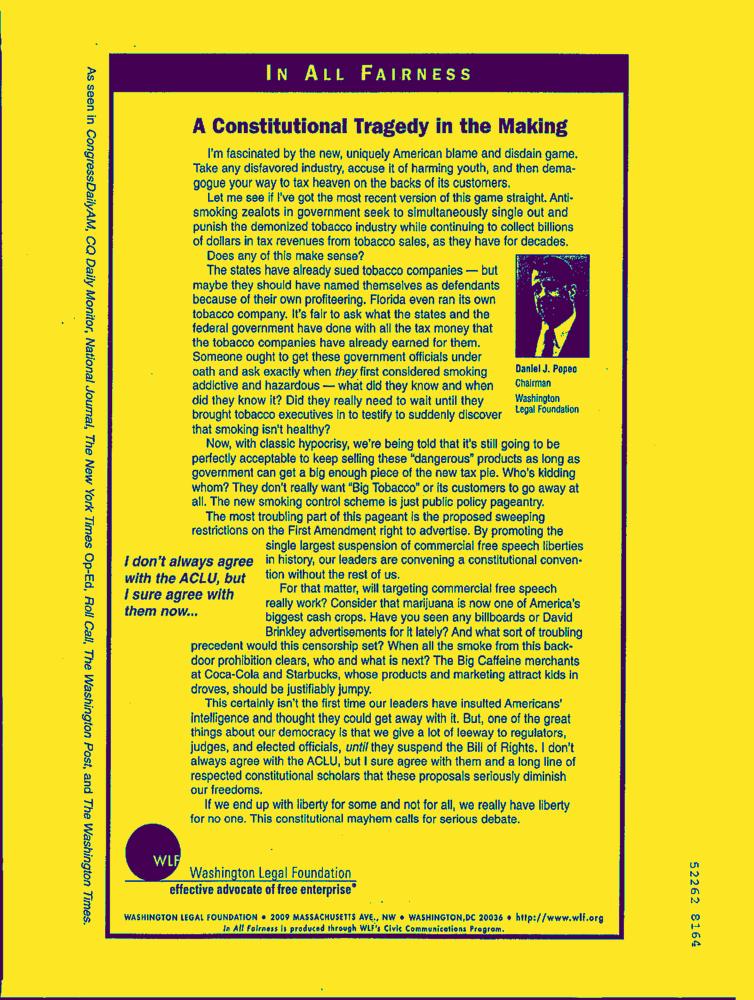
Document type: AD